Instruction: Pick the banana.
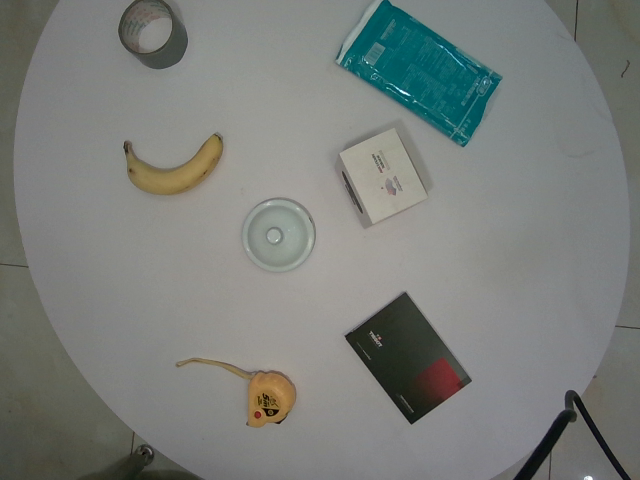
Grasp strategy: vertical